Patient: Male, age 15
Our patient is a 15-year old Caucasian basketball player with a well-established diagnosis of SJMS. In the age of five years he had a serious pulmonary infection with Mycoplasma Pneumoniae for which he had to hospitalize. After his exit from the hospital and up to the age of ten years he had repeated episodes of pulmonary infections with bronchitis and dyspnea. It was that time were the diagnosis SJMS was made due to bronchiolitis obliterans and resulting emphysema. The radiologic exams were unremarkable. Chest X- ray showed a hyperlucency on the left pulmonary field with the left lung being relatively smaller than the right. Upon lung function tests the child exhibited measurements of lung obstructive disorder with decreased forced expiratory volume in 1 sec (FEV1) and forced vital capacity (FVC) in relation to the normal value considering his age and somatometric parameters. Moreover, the ratio of (FEV1) to FVC (FEV1/FVC) was decreased, indicating airway obstruction. Pulmonary scintigraphy with 99mTc showed decreased perfusion of the affected lung mainly at the apex, whereas the right lung remained unaffected. The patient continued to exhibit recurrent episodes of bronchial infections up to the age of ten. Since then and for the next five years he remained asymptomatic.
One year ago the patient was admitted in the emergency department complaining of sudden onset of dyspnea accompanied by pleuritic chest pain on the left side. He has been feeling well over the past days, was afebrile and reported no history of recent trauma. Auscultation revealed decreased breath sounds on the left. A chest X-ray followed revealing spontaneous pneumothorax on the left side. Immediate insertion of an 18 Fr thoracic chest tube in an apical position for the evacuation of air and the patient was transferred to the ward for further hospitalization. During the next few days the patient continued to exhibit significant amount of air in the underwater seal mainly during coughing and the chest X-rays showed that the pneumothorax still existed; although significantly decreased in size. Chest CT angiography followed showing an emphysematous bulla 3 cm in diameter in the left upper lobe with partially expanded lung and small remaining pneumothorax. Additionally, hyperlucency of the left upper lobe with decreased vascularity in concordance with SJMS were also present (Figures  1 and 2). Patient's underwater seal drain was changed and connected to negative suction in order to remove the remaining air and expand the lung. He remained on negative suction for the following seven days with no radiological or clinical improvement; therefore, surgical therapy was decided.
Under general anaesthesia using double lumen endotracheal tube, VAT- bullectomy of the left upper lobe was carried out through 3 access ports that were 5.5, 5.5- and 20-mm in diameter. Bovine pericardial sleeve used to buttress and reinforce the staple line. Apical pleurectomy just over 5 cm followed to achieve mechanical pleurodesis.
Postoperatively patient's underwater seal continued to remain connected to mild negative suction (10-15 cmH2O) for five days in order to accomplish full pulmonary expansion since he was emphysematous with associated obstructive bronchiolitis and decreased pulmonary elasticity. No postoperative air leak was observed. During his stay we observed minimal apical space when the patient was off suction. Therefore we decided to connect the intercostal drain to a one flutter valve bag (Portex bag) and we discharge him home to optimize his mobilization and treat the minimal apical space. The chest drain was on the 15th postoperative day. Chest X ray after removal showed fully expanded pulmonary parenchyma. One year postoperatively he is in excellent clinical condition and able to cope fully with his basketball activities. No recurrence of spontaneous pneumothorax is observed.
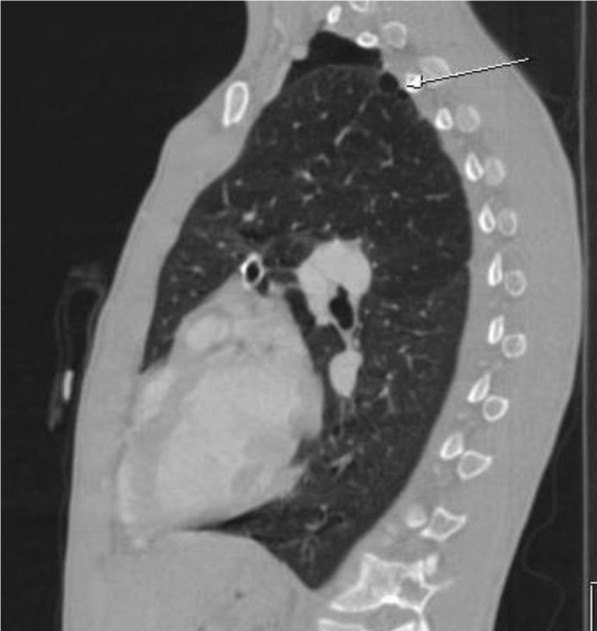
Image caption: CT scan angiography of the same patient. Note the decreased vascularity of the left lung with hyperlucent upper lobe and presence of apical bulla. The left lung is smaller in comparison to the right.